Question: What is the potential diagnosis?
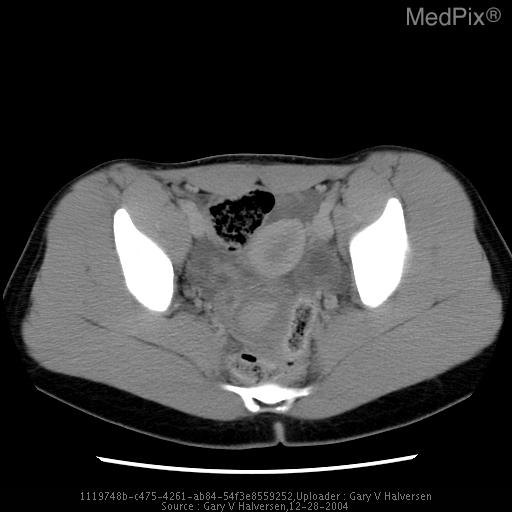
Answer: The possible diagnosis includes Ovarian Torsion
Ovarian mass, benign vs. malignant
Hemorrhagic cyst
Ectopic pregnancy
TOA.